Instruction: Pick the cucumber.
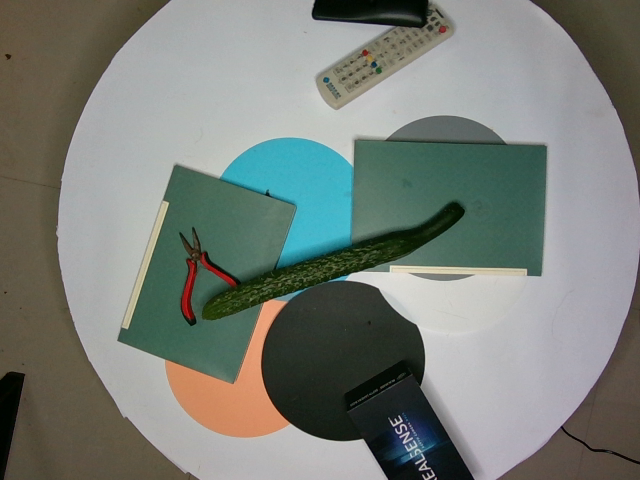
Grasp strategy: vertical